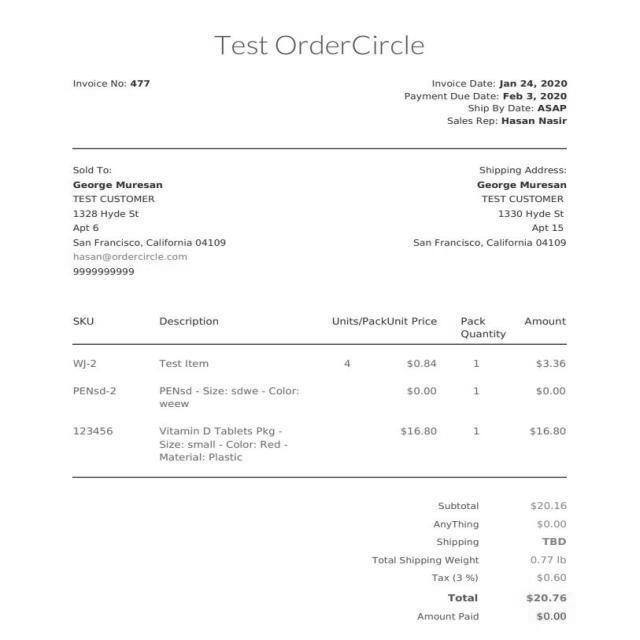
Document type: Invoice